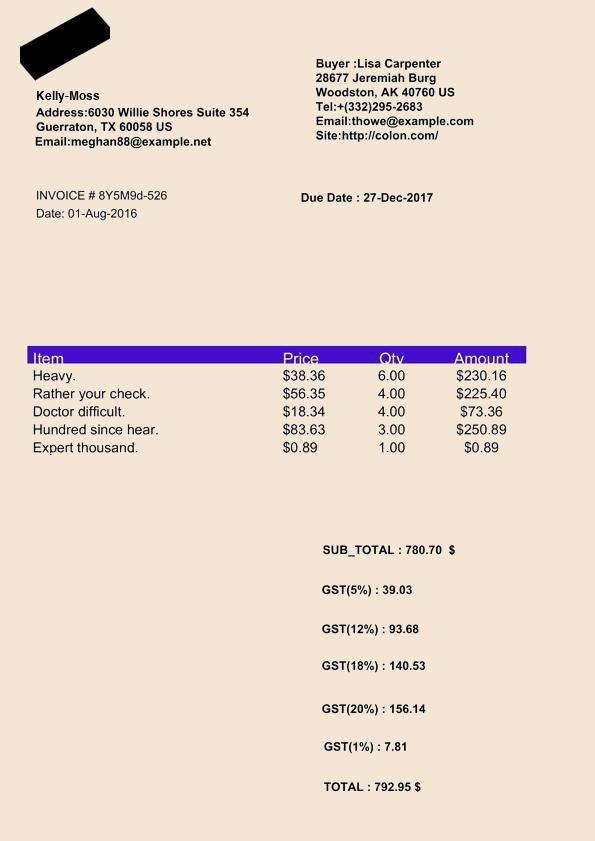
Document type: Invoice